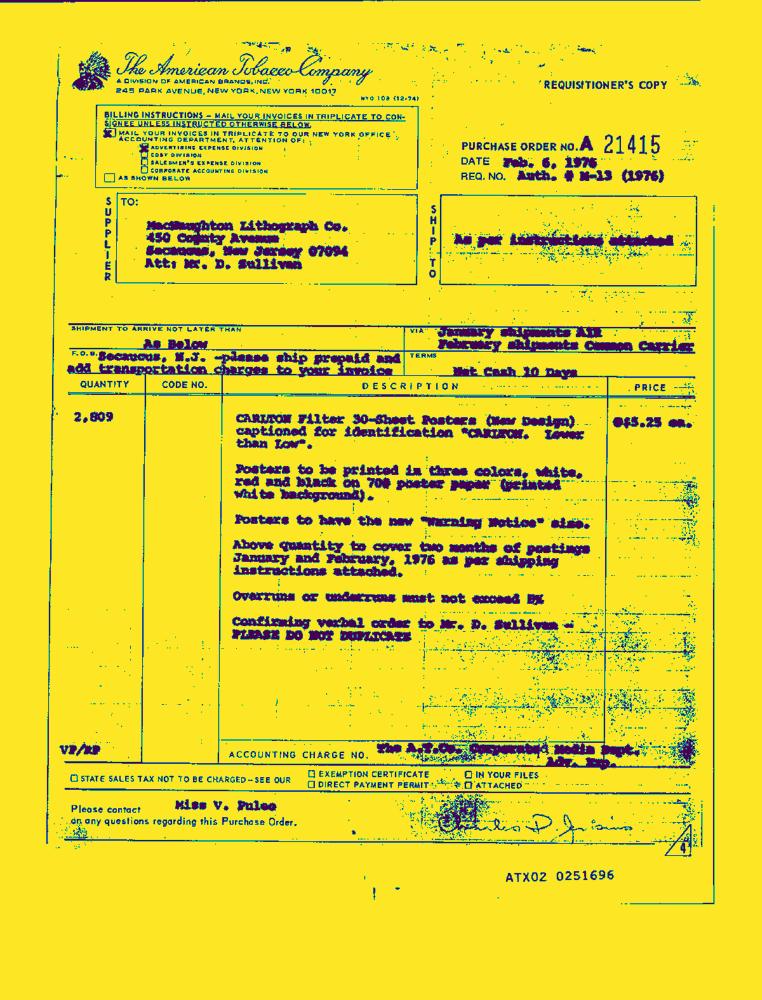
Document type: Invoice-Doc